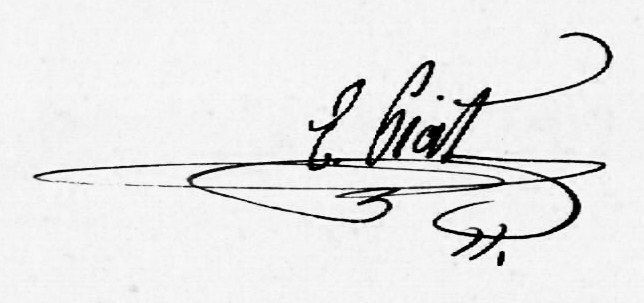
Signature of: frédéric eugène piat